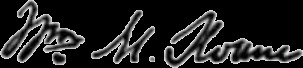
Signature of: william milligan sloane